Question: What is the main concern?
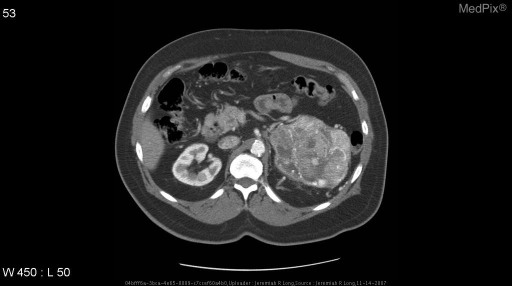
Answer: The findings suggest Axial CT images after intravenous contrast material administration demonstrate an aggressive enhancing heterogenous exophytic mass arising from the upper pole of the left kidney and extending into the left renal vein.  The inferior vena cava remains patent. A small ventral hernia is also noted.. Axial CT images after intravenous contrast material administration demonstrate an aggressive enhancing heterogenous exophytic mass arising from the upper pole of the left kidney and extending into the left renal vein.  The inferior vena cava remains patent. A small ventral hernia is also noted.. The patient might have a history of 72 year old female with gross hematuria.